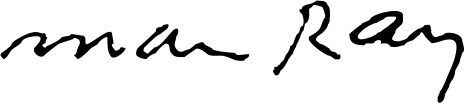
Signature of: man ray